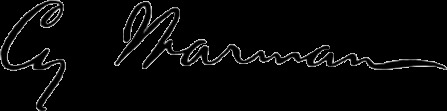
Signature of: cy warman